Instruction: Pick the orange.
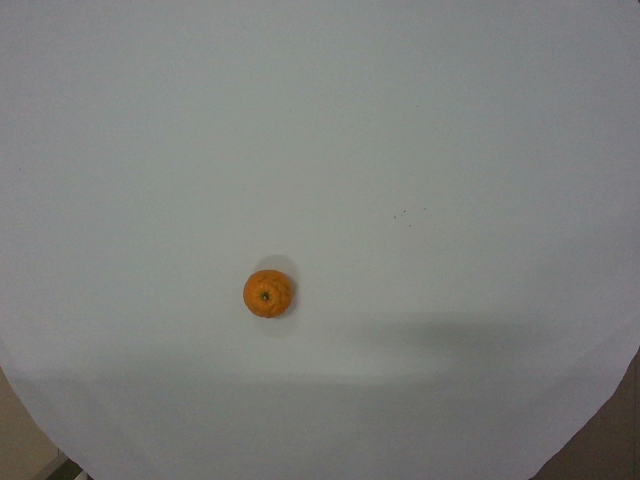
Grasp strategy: vertical